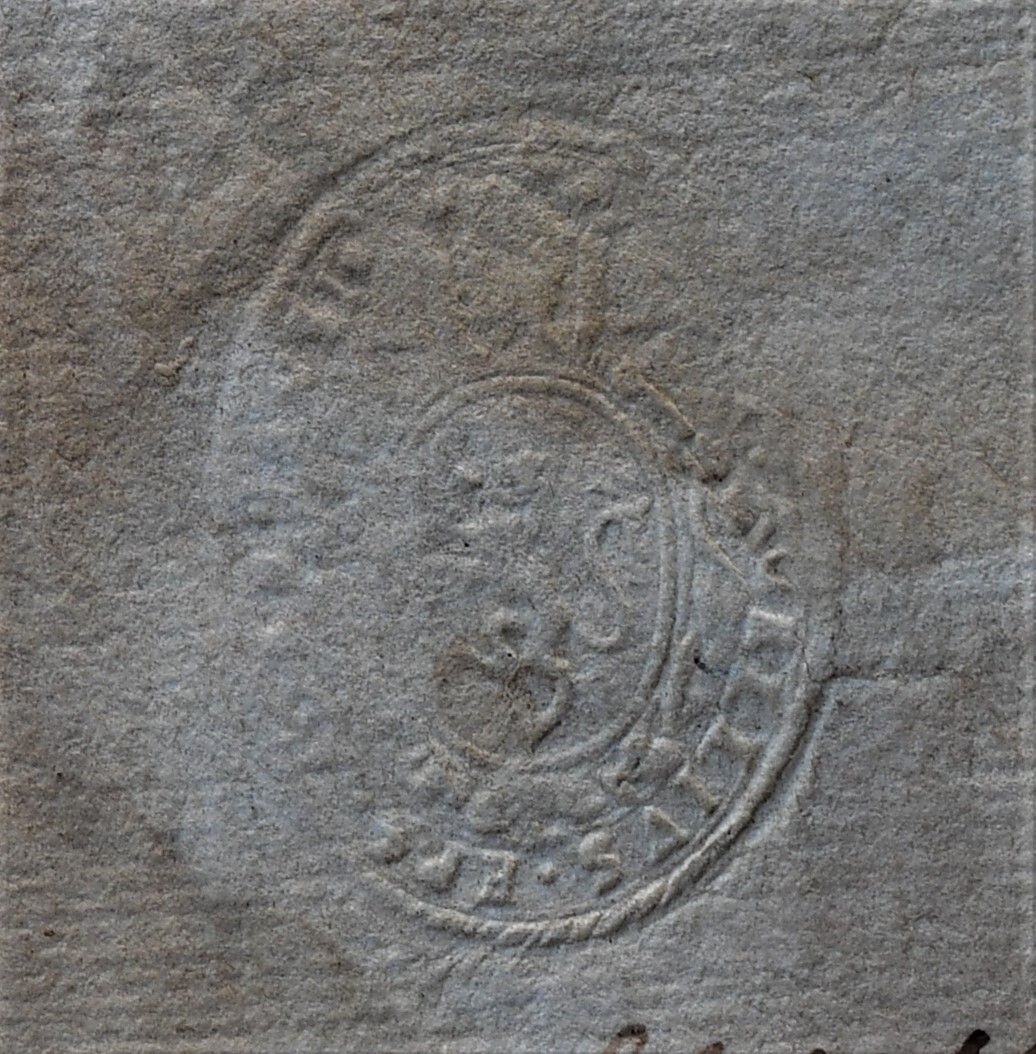
Signature of: antonius agellius